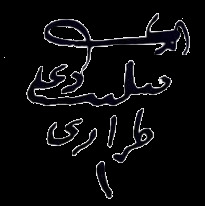
Signature of: philippe de tarrazi